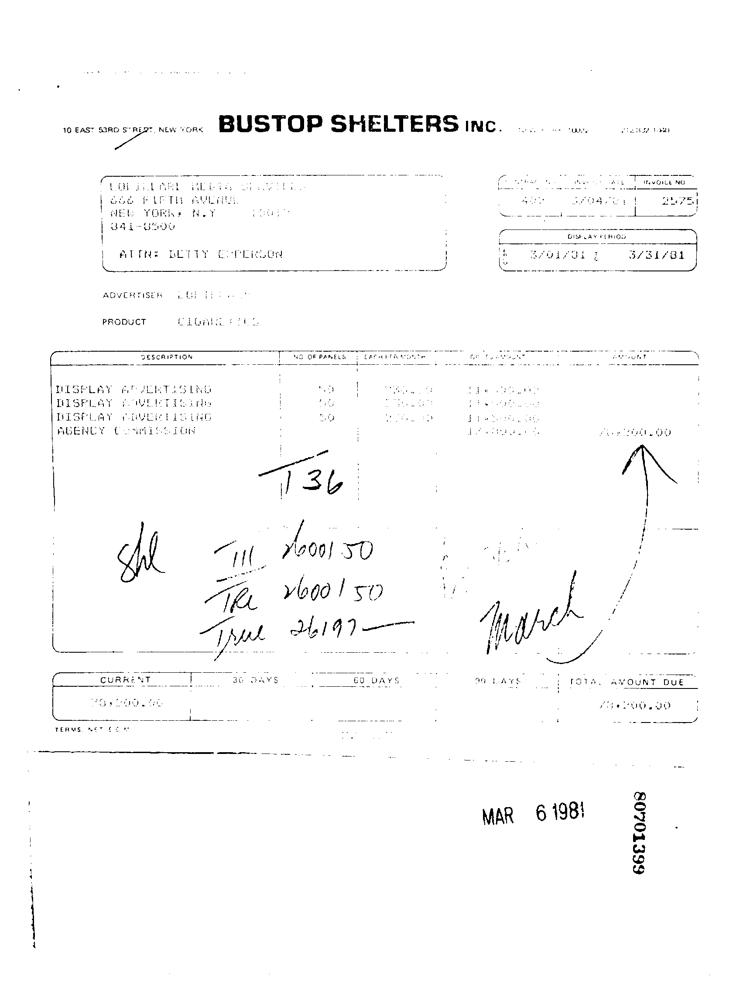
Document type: Invoice